Question: Explain the disease:
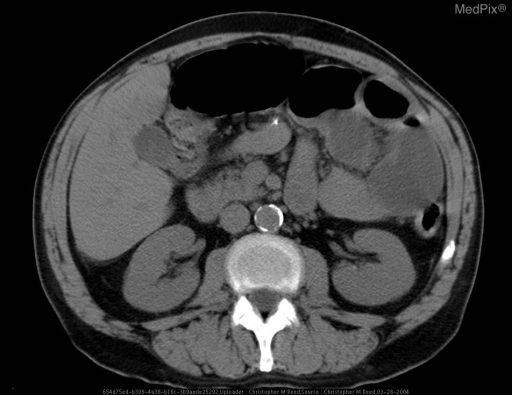
Answer: The disease is discussed as: Volvulus - from the Latin "volvere" meaning "to turn"

Small bowel obstruction is a common cause of abdominal pain inpatient and emergency room settings. Frequently plain flat and upright radiographs are the initial diagnostic study obtained to evaluate for obstruction. Radiographic signs of small bowel obstruction include small bowel dilatation (> 3 cm), differential (stair step pattern) air-fluid levels on upright films, and a paucity of distal bowel air.

Once a small bowel obstruction is suggested on abdominal plain films, CT of the Abdomen and Pelvis is frequently used to better differentiate between the vast array of possible etiologies. Adhesions, incarcerated hernias, intussusception, midgut volvulus, inflammatory disease (Crohn’s Disease), and neoplasm (primary and metastasis) are all common mechanical causes of small bowel obstruction. By far the most common cause of mechanical small bowel obstruction is postoperative adhesion, accounting for nearly 75% of cases.

Small bowel volvulus is reported to account for 3.5% to 6.2% of small bowel obstruction in the Western world, with a higher percentage in Asia and Africa (increased incidence of parasitic infection and associated increase in gut motility). Common causes of small bowel volvulus in the western world include adhesive bands, Meckel's diverticulum, internal hernia, obstruction neoplasm, and pregnancy.

While conventional radiographs frequently reveal signs of small bowel obstruction in the patient with volvulus, CT is an excellent means through which to make the diagnosis. Findings include, twisting of the superior mesenteric artery and vein from their normal orientation proximally to a reversed orientation distally and the “mesenteric whorl sign” of the rotated mesentery. Bowel ischemia is suggested by bowel wall thickening and/or pneumatosis.

Once diagnosed, treatment is surgical with bowel derotation, resection of infarcted bowel, and possibly bowel fixation.

References:

1. Iwuagwu O, Deans G.T.  Small bowel volvulus: a review.
Journal of the Royal College of Surgeons of Edinburgh. 1999: 44 (3)

2. Friedberg B. Small-Bowel Obstruction.
http://www.emedicine.com/ped/topic1203.htm. 2003

3. http://chorus.rad.mcw.edu